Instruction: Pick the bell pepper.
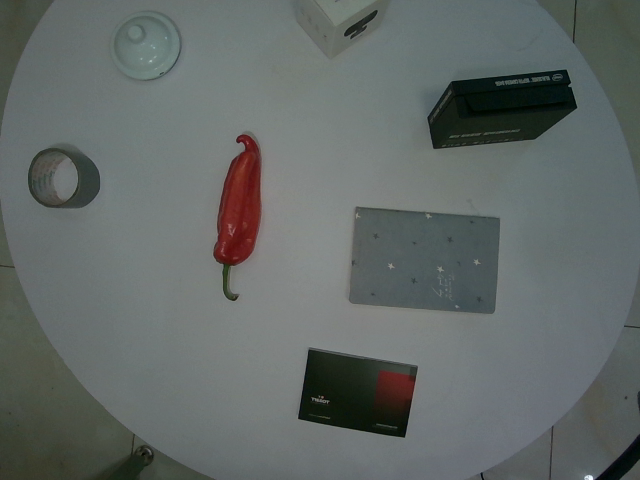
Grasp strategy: vertical